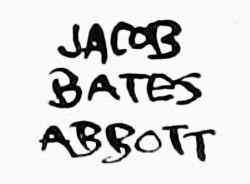
Signature of: jacob bates abbott